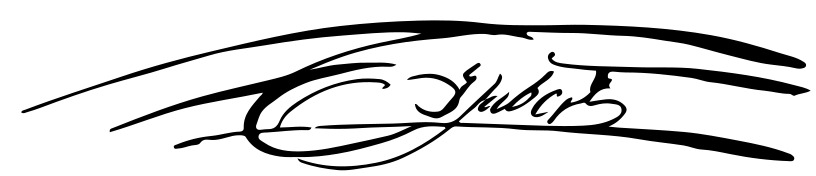
Signature of: théodore chabert